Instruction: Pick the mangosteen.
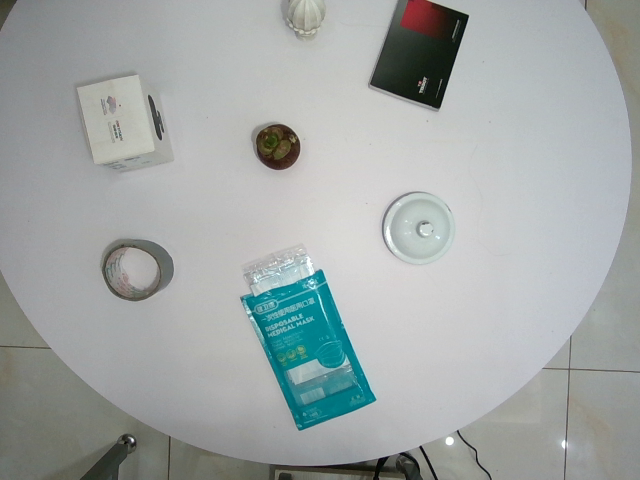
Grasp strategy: vertical